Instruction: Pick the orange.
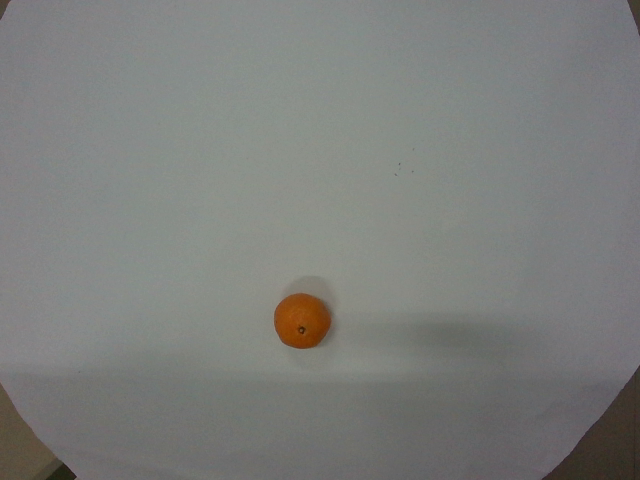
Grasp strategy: vertical